Question: What might the diagnosis be?
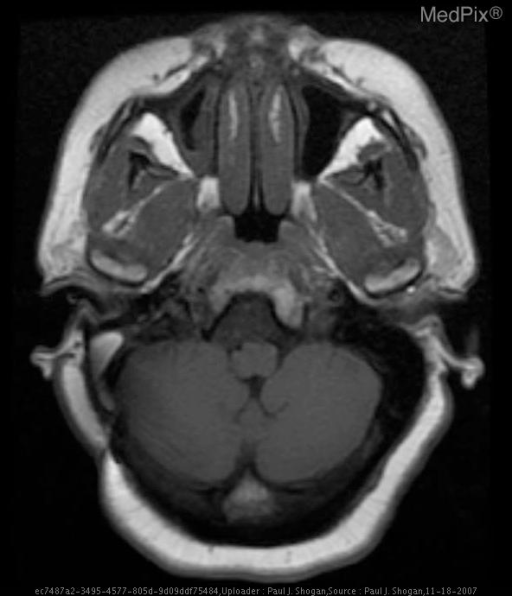
Answer: The possible diagnosis includes Epidermoid Tumor
Arachnoid Cyst.